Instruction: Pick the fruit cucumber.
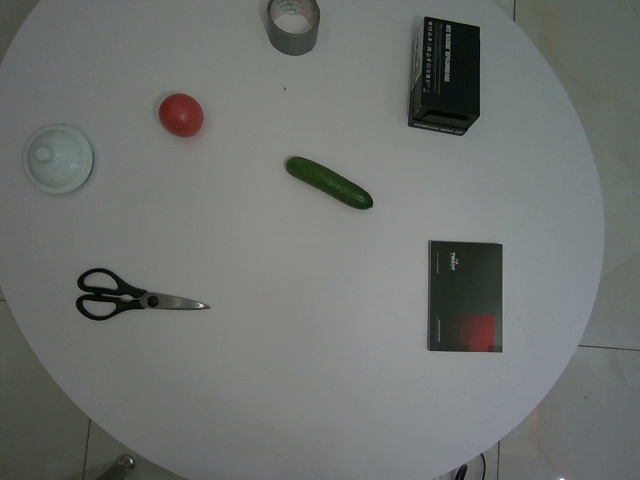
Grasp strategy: vertical